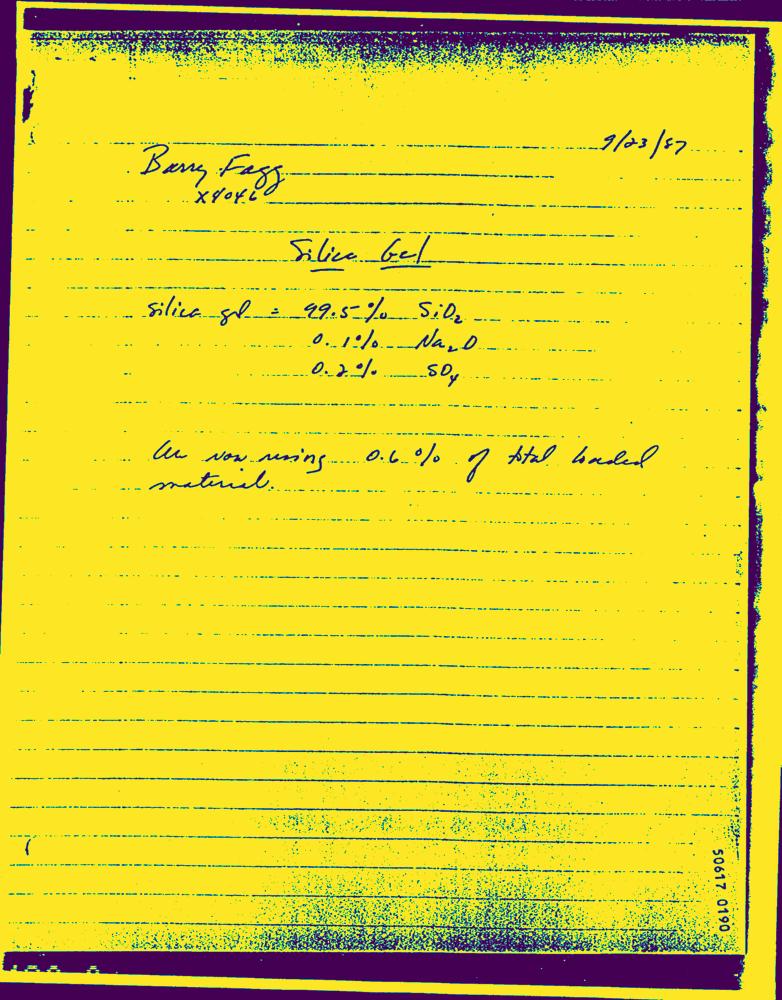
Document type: Hand-Written